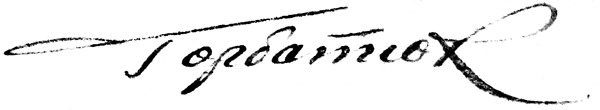
Signature of: q54669798